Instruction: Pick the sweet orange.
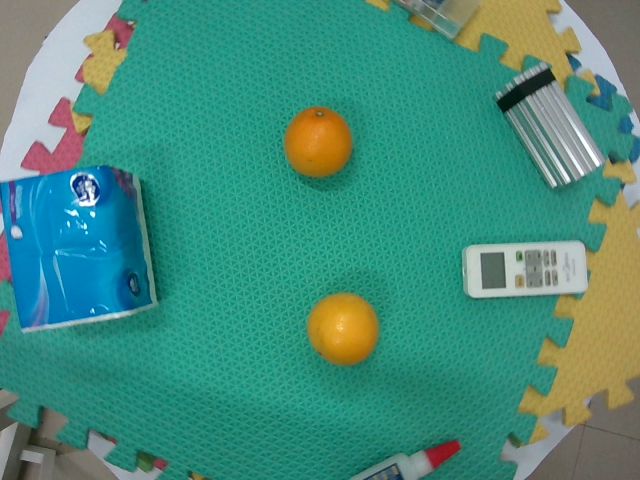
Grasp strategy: vertical